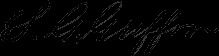
Signature of: simon goodell griffin